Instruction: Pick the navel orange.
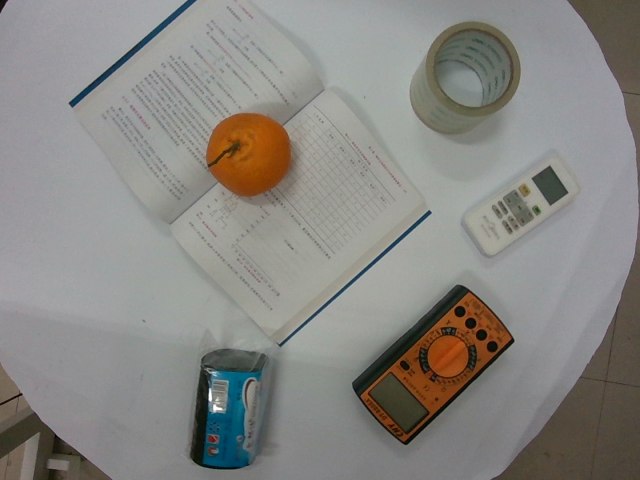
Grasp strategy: vertical